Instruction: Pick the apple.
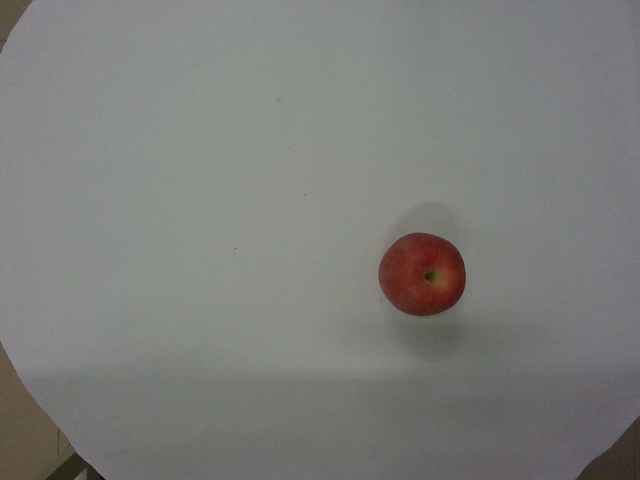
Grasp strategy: vertical